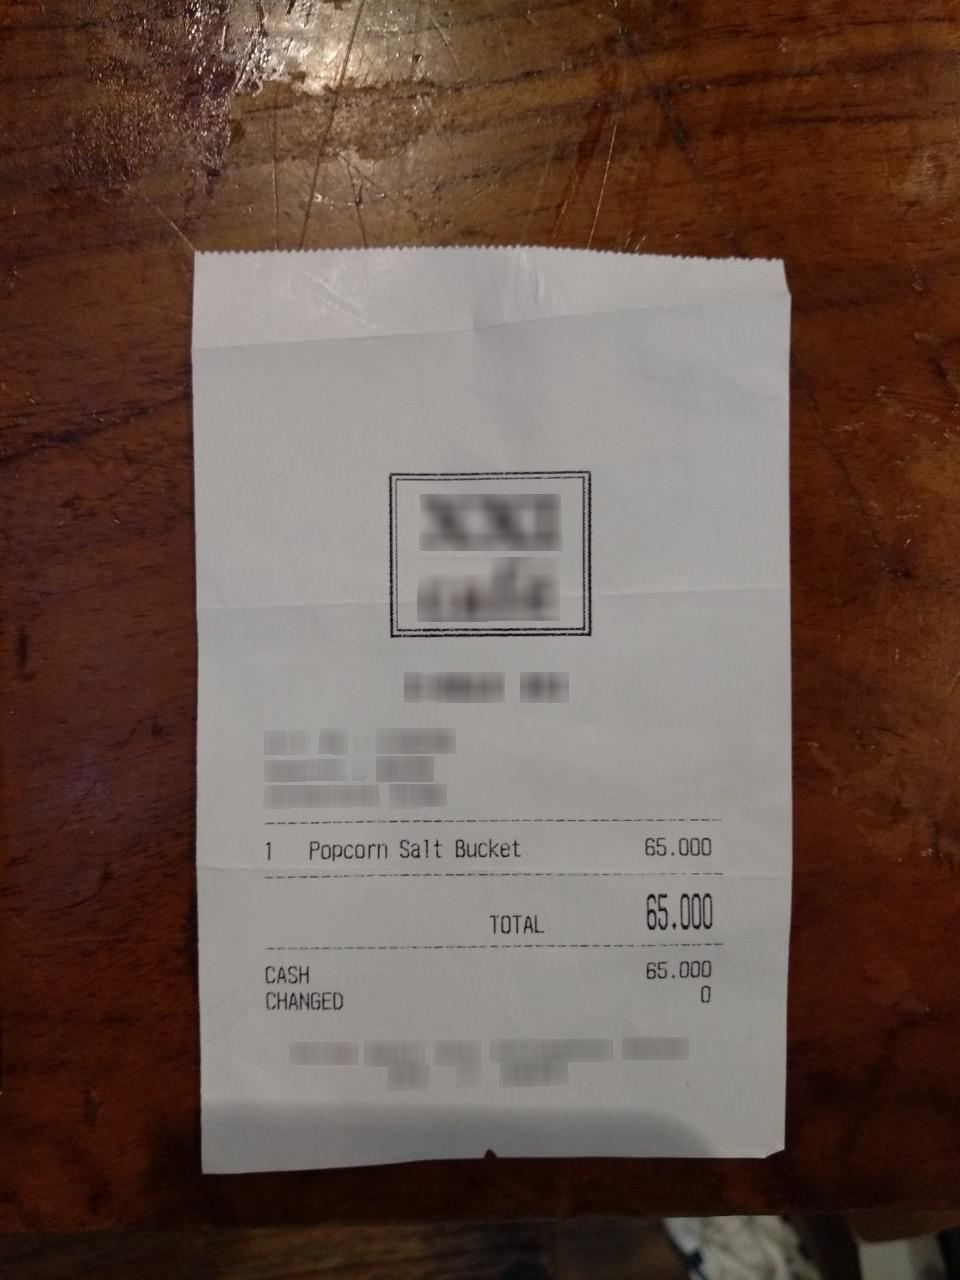
Extraction:
receipt: line_items: name: Popcorn Salt Bucket
price: 65.000
qty: 1
total: 65.000